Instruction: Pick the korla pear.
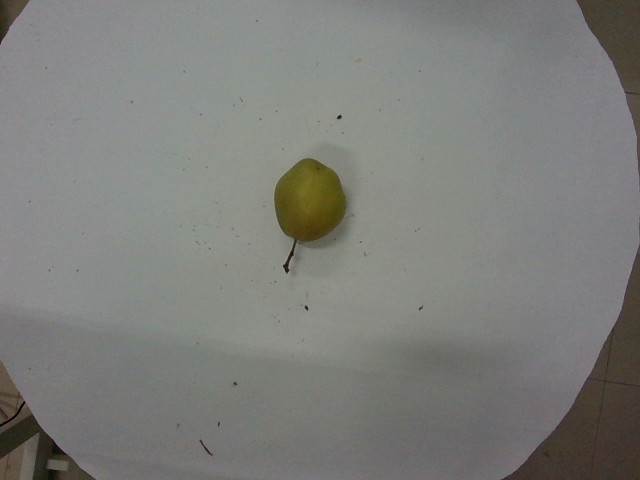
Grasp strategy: vertical